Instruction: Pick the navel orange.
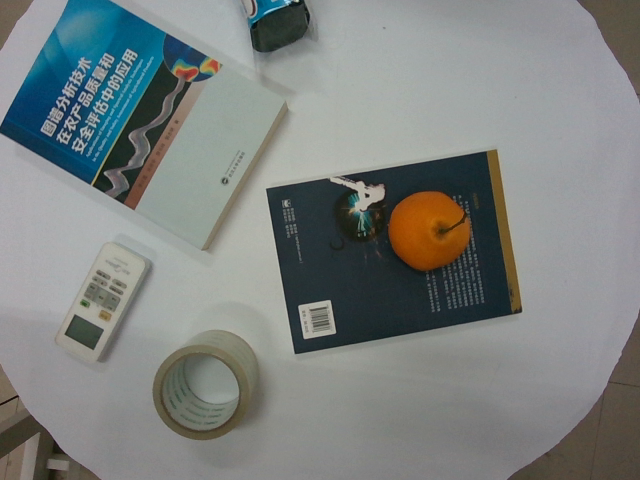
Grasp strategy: vertical